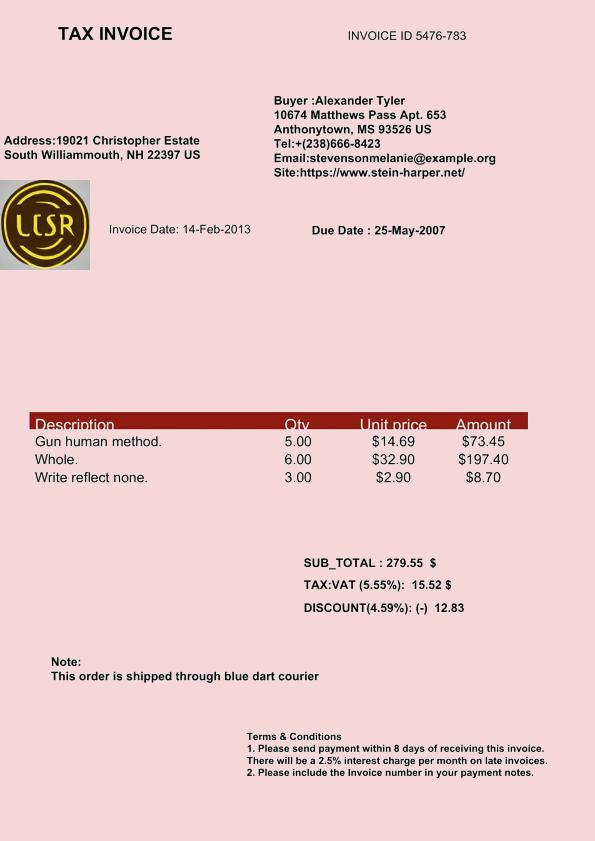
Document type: Invoice